Question: What do the imaging results show?
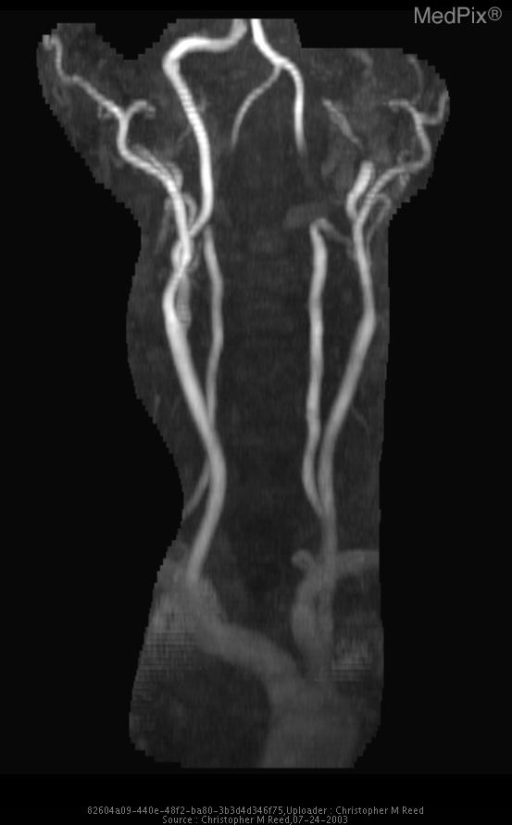
Answer: The imaging shows Non-Enhanced CT - Subtle left sided "insular ribbon sign" with loss of normal gray-white differenciation and overlying sulcal effacement.

MRI - Diffusion weighted images demonstrate marked intensity over the entire left ACA and MCA territories. Corresponding ADC hypointensity seen in this case confirms that there has been an acute infarct. The displayed FLAIR image further reveals the hyperintensity involving these same regions. Note the sparing of the PCA territory on the affected side. Selected MRA image of the bilateral carotid arteries demonstrates occlusion of the left ICA shortly after the bifurcation. Note the vertebrobasilar system is intact, supplying the PCA territories. MRA of the bilateral carotid arteries taken from MRI TIA Protocol performed after NECT..